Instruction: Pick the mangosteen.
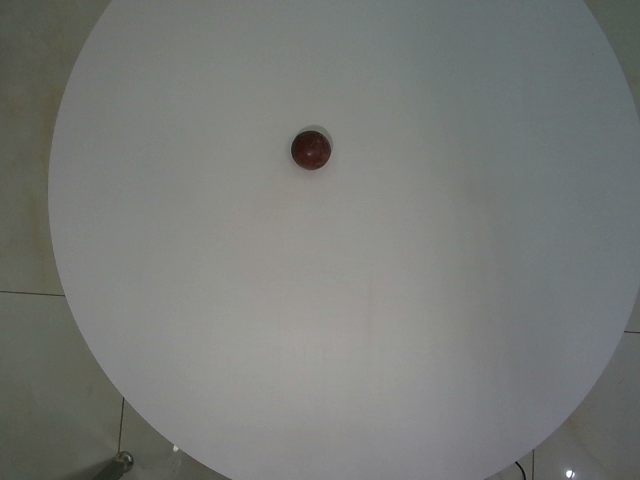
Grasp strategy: vertical